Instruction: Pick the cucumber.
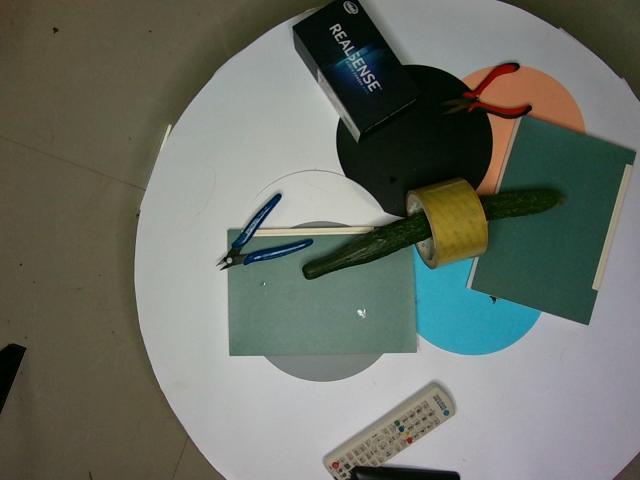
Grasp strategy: vertical